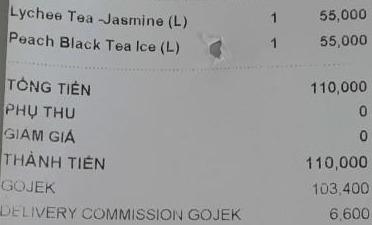
<table>
<tr>
<td>Lychee Tea ~Jasmine (L)</td>
<td>1</td>
<td>55,000</td>
</tr>
<tr>
<td>Peach Black Tea Ice (L)</td>
<td>1</td>
<td>55,000</td>
</tr>
</table>

TỔNG TIỀN 110,000
PHỤ THU 0
GIẢM GIÁ 0
THÀNH TIỀN 110,000
GOJEK 103,400
DELIVERY COMMISSION GOJEK 6,600